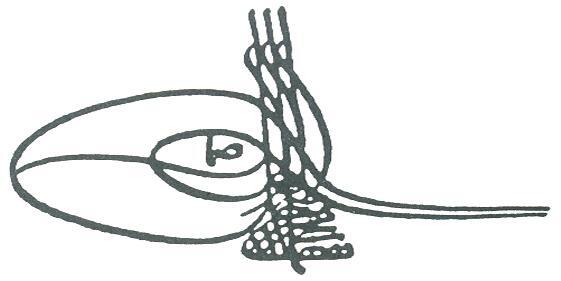
Signature of: mustafa ii